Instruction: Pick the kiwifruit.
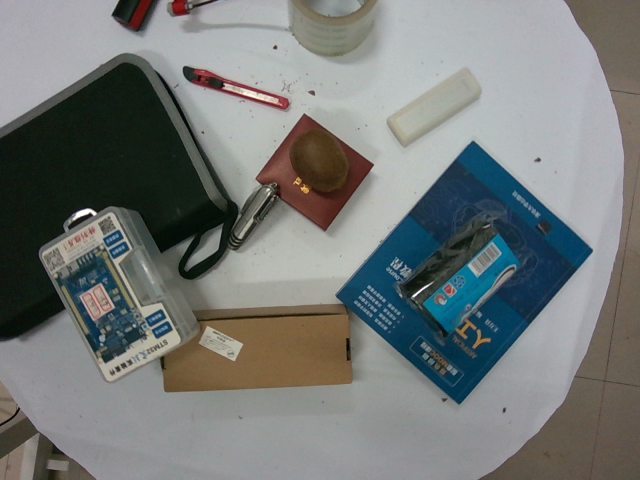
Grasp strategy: vertical